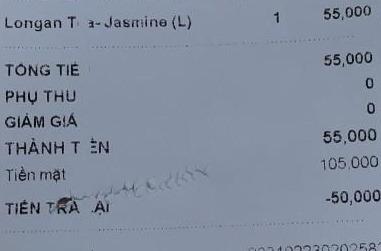
<table>
<tr>
<td>Longan Tea-Jasmine (L)</td>
<td>1</td>
<td>55,000</td>
</tr>
</table>

TỔNG TIỀN 55,000
PHỤ THU 0
GIẢM GIÁ 0
THÀNH TIỀN 55,000
Tiền mặt 105,000
TIỀN TRẢ LẠI -50,000